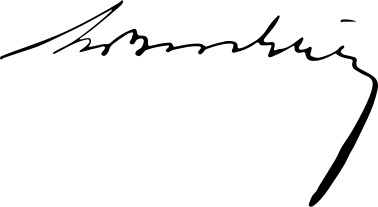
Signature of: maliq bushati